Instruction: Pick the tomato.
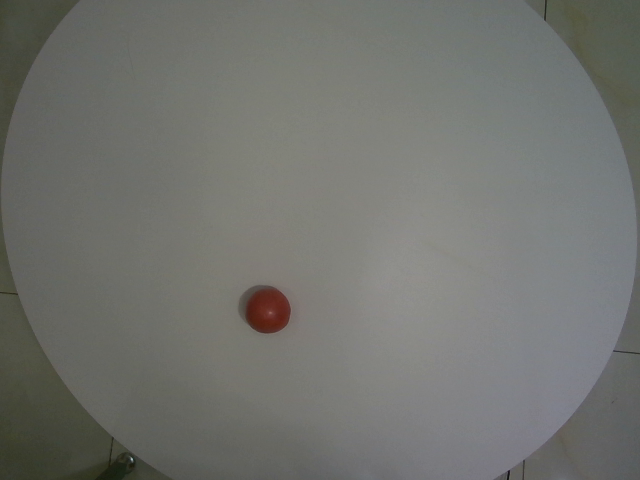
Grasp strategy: vertical